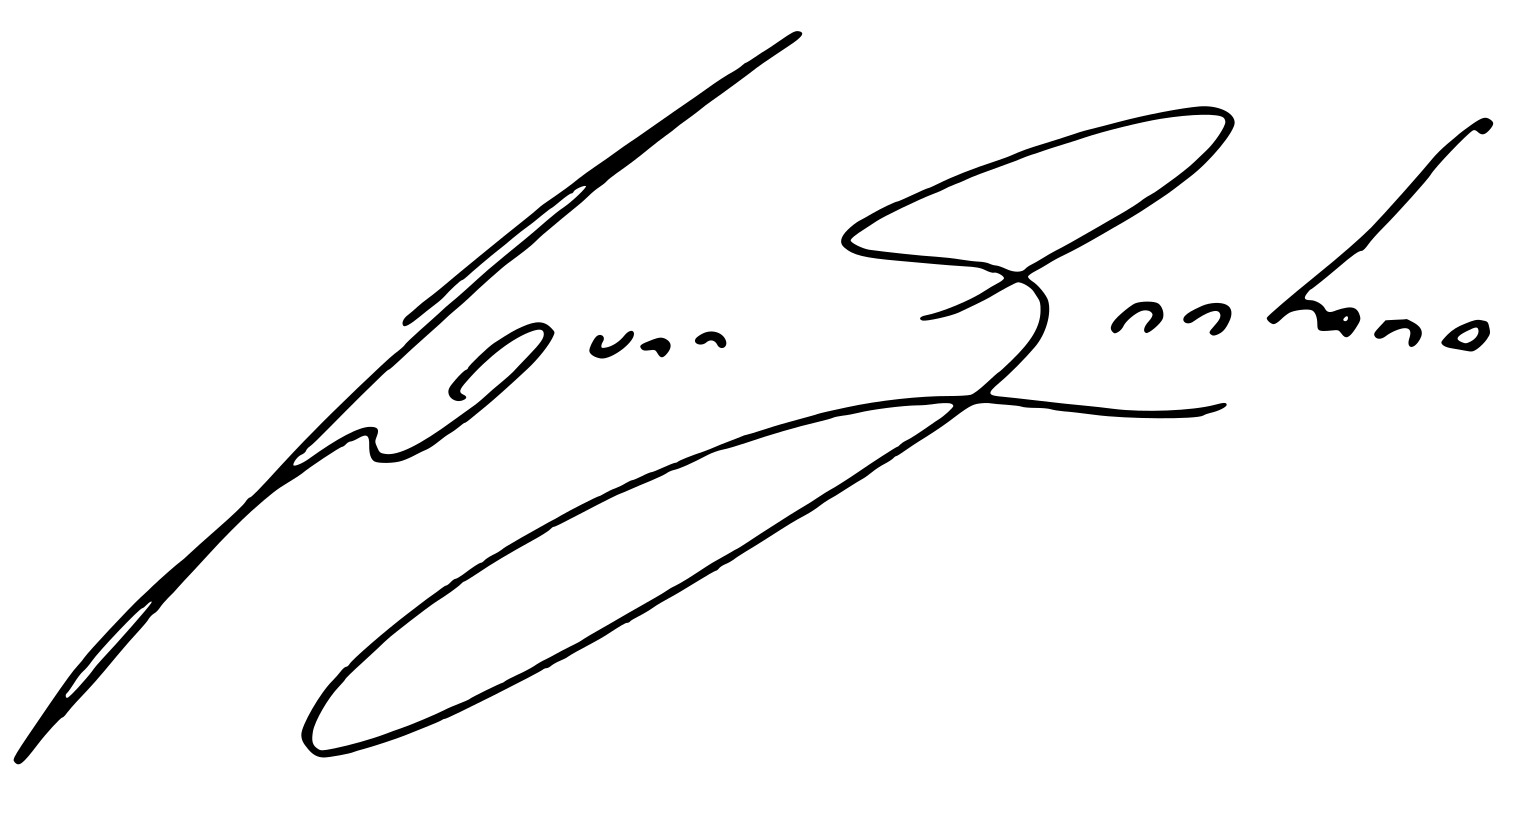
Signature of: luan santana